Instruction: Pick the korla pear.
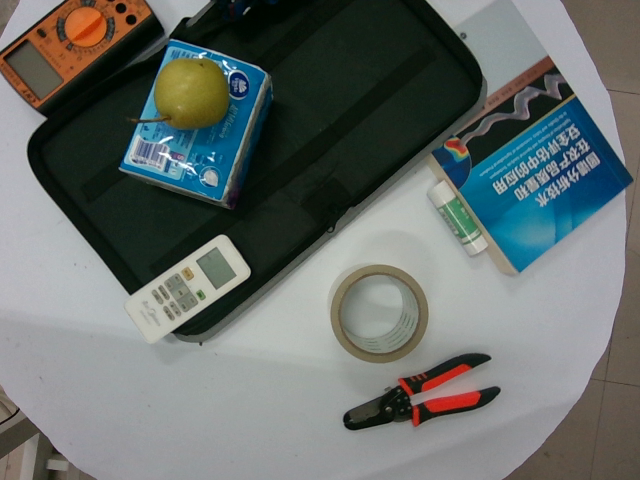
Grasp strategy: vertical